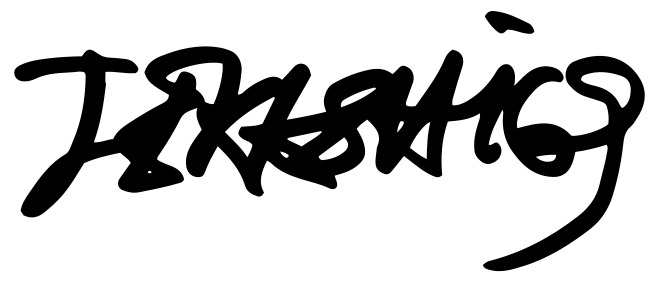
Signature of: 6ix9ine